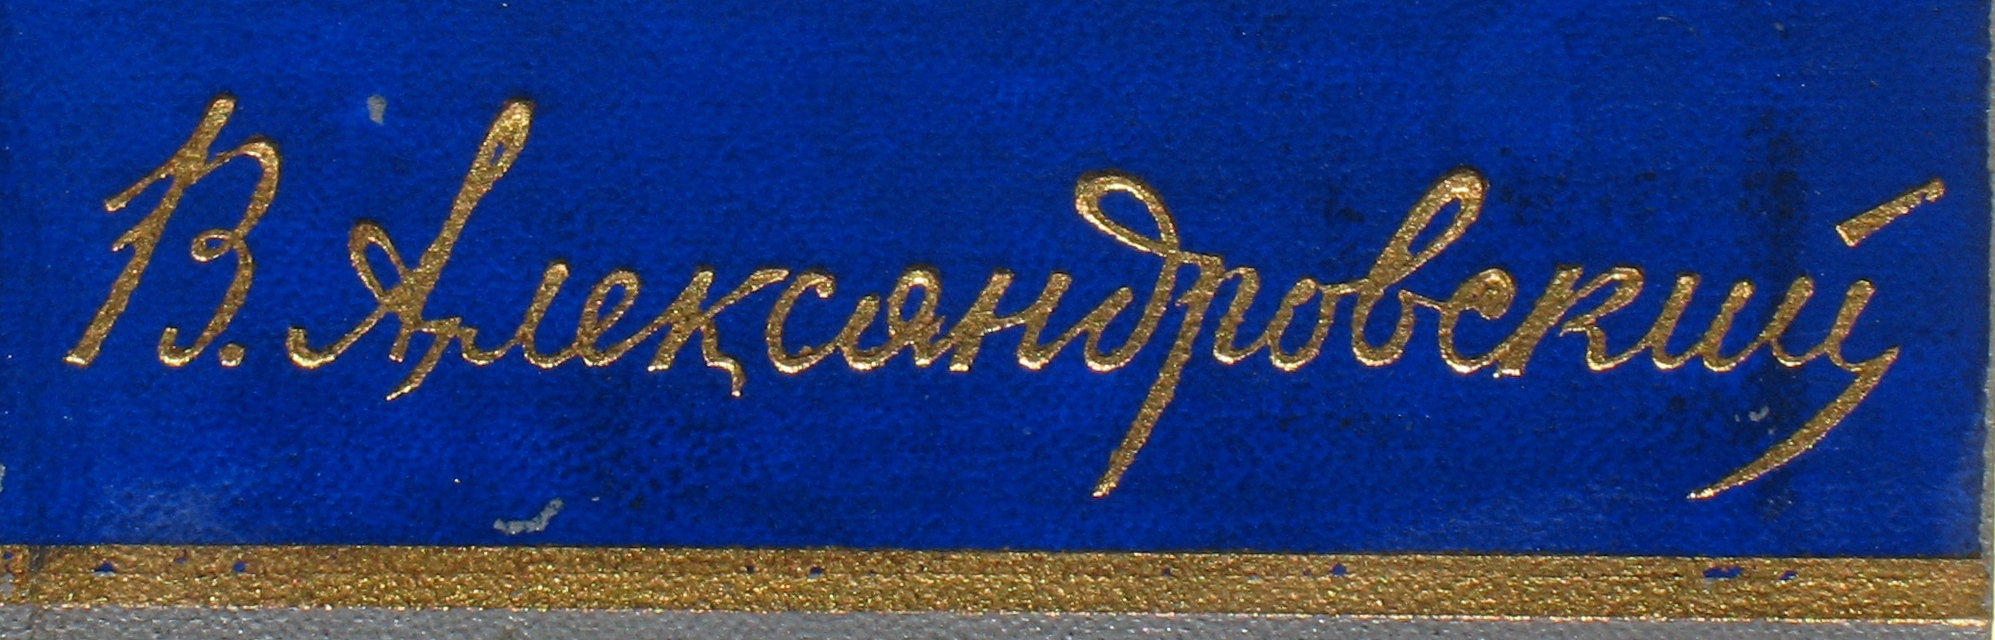
Signature of: vasily alexandrovsky